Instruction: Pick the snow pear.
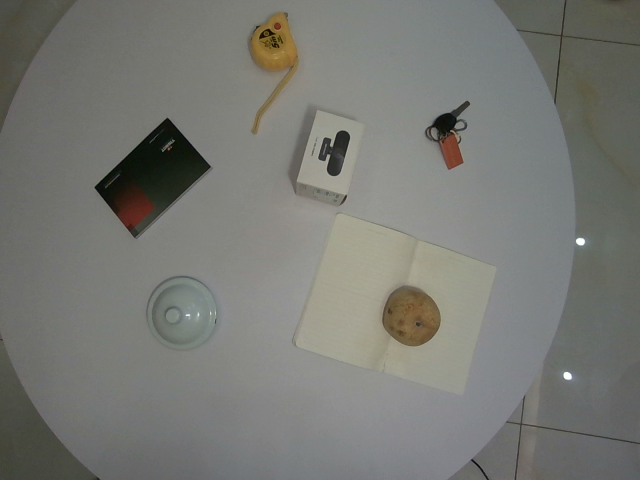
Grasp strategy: vertical